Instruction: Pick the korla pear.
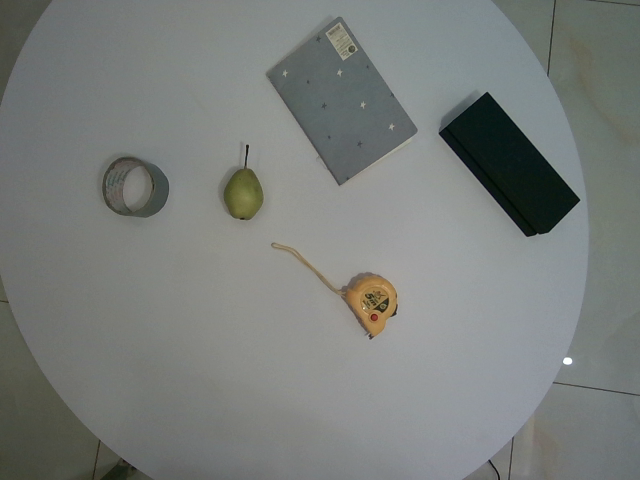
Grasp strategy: vertical